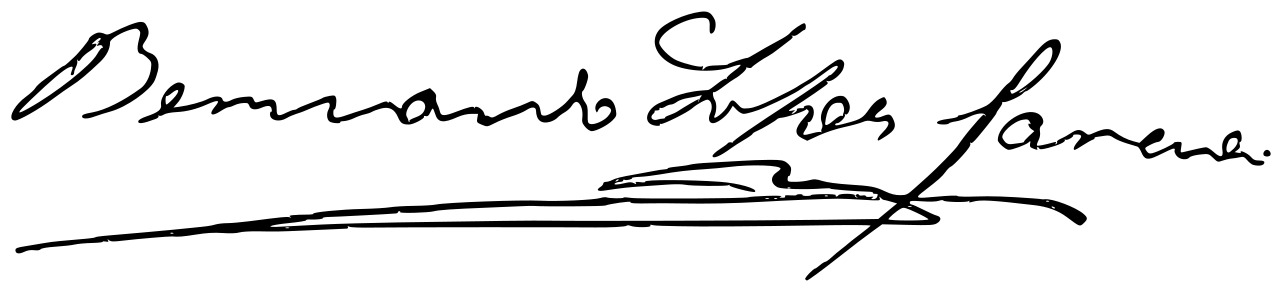
Signature of: bernardo lópez garcía